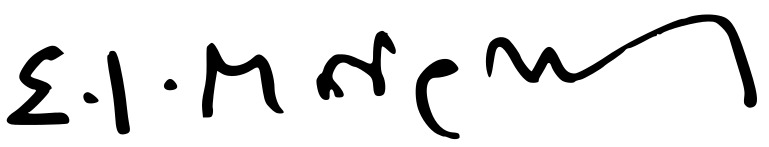
Signature of: stavros biris